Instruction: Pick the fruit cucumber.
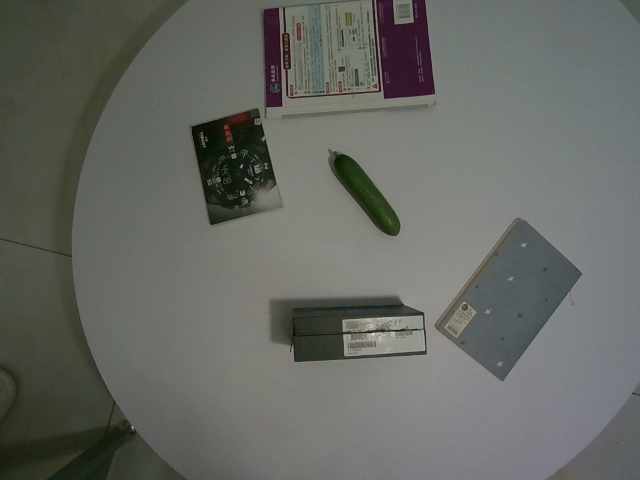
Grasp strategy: vertical